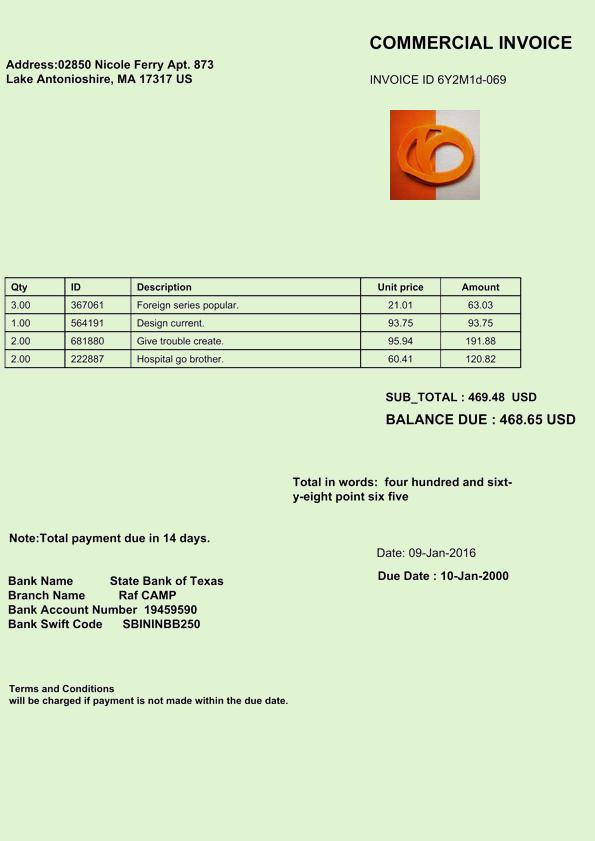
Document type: Invoice